Question: How is the history relevant to the case?
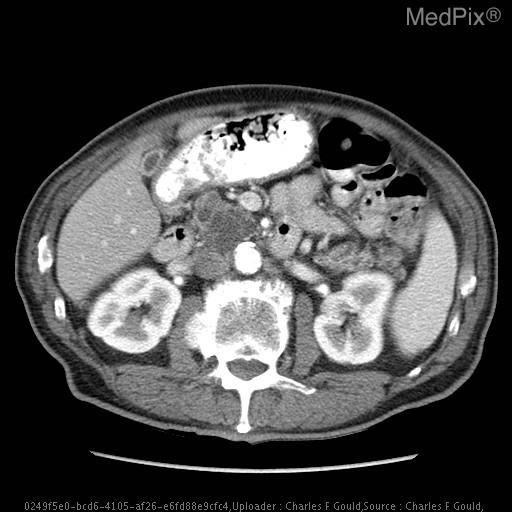
Answer: The patient's history of 79 y/o white male, preoperative evaluation pending CABG.  History of hypertension, hyperlipidemia and diabetes.  Recent 50 lb weight loss. is key in understanding the case.